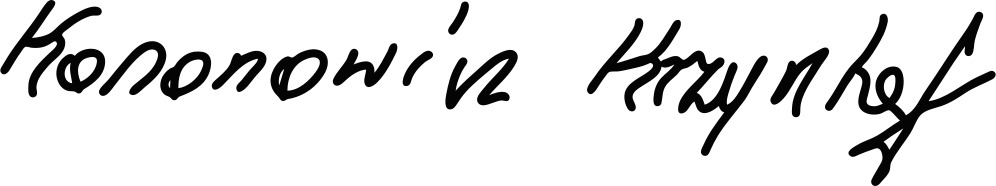
Signature of: krzysztof kononowicz